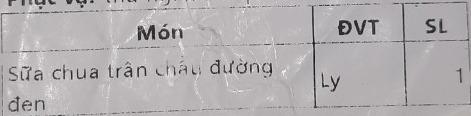
Phục vụ: thù nghiệm

<table>
  <tr>
    <th>Món</th>
    <th>ĐVT</th>
    <th>SL</th>
  </tr>
  <tr>
    <td>Sữa chua trân châu đường đen</td>
    <td>Ly</td>
    <td>1</td>
  </tr>
</table>